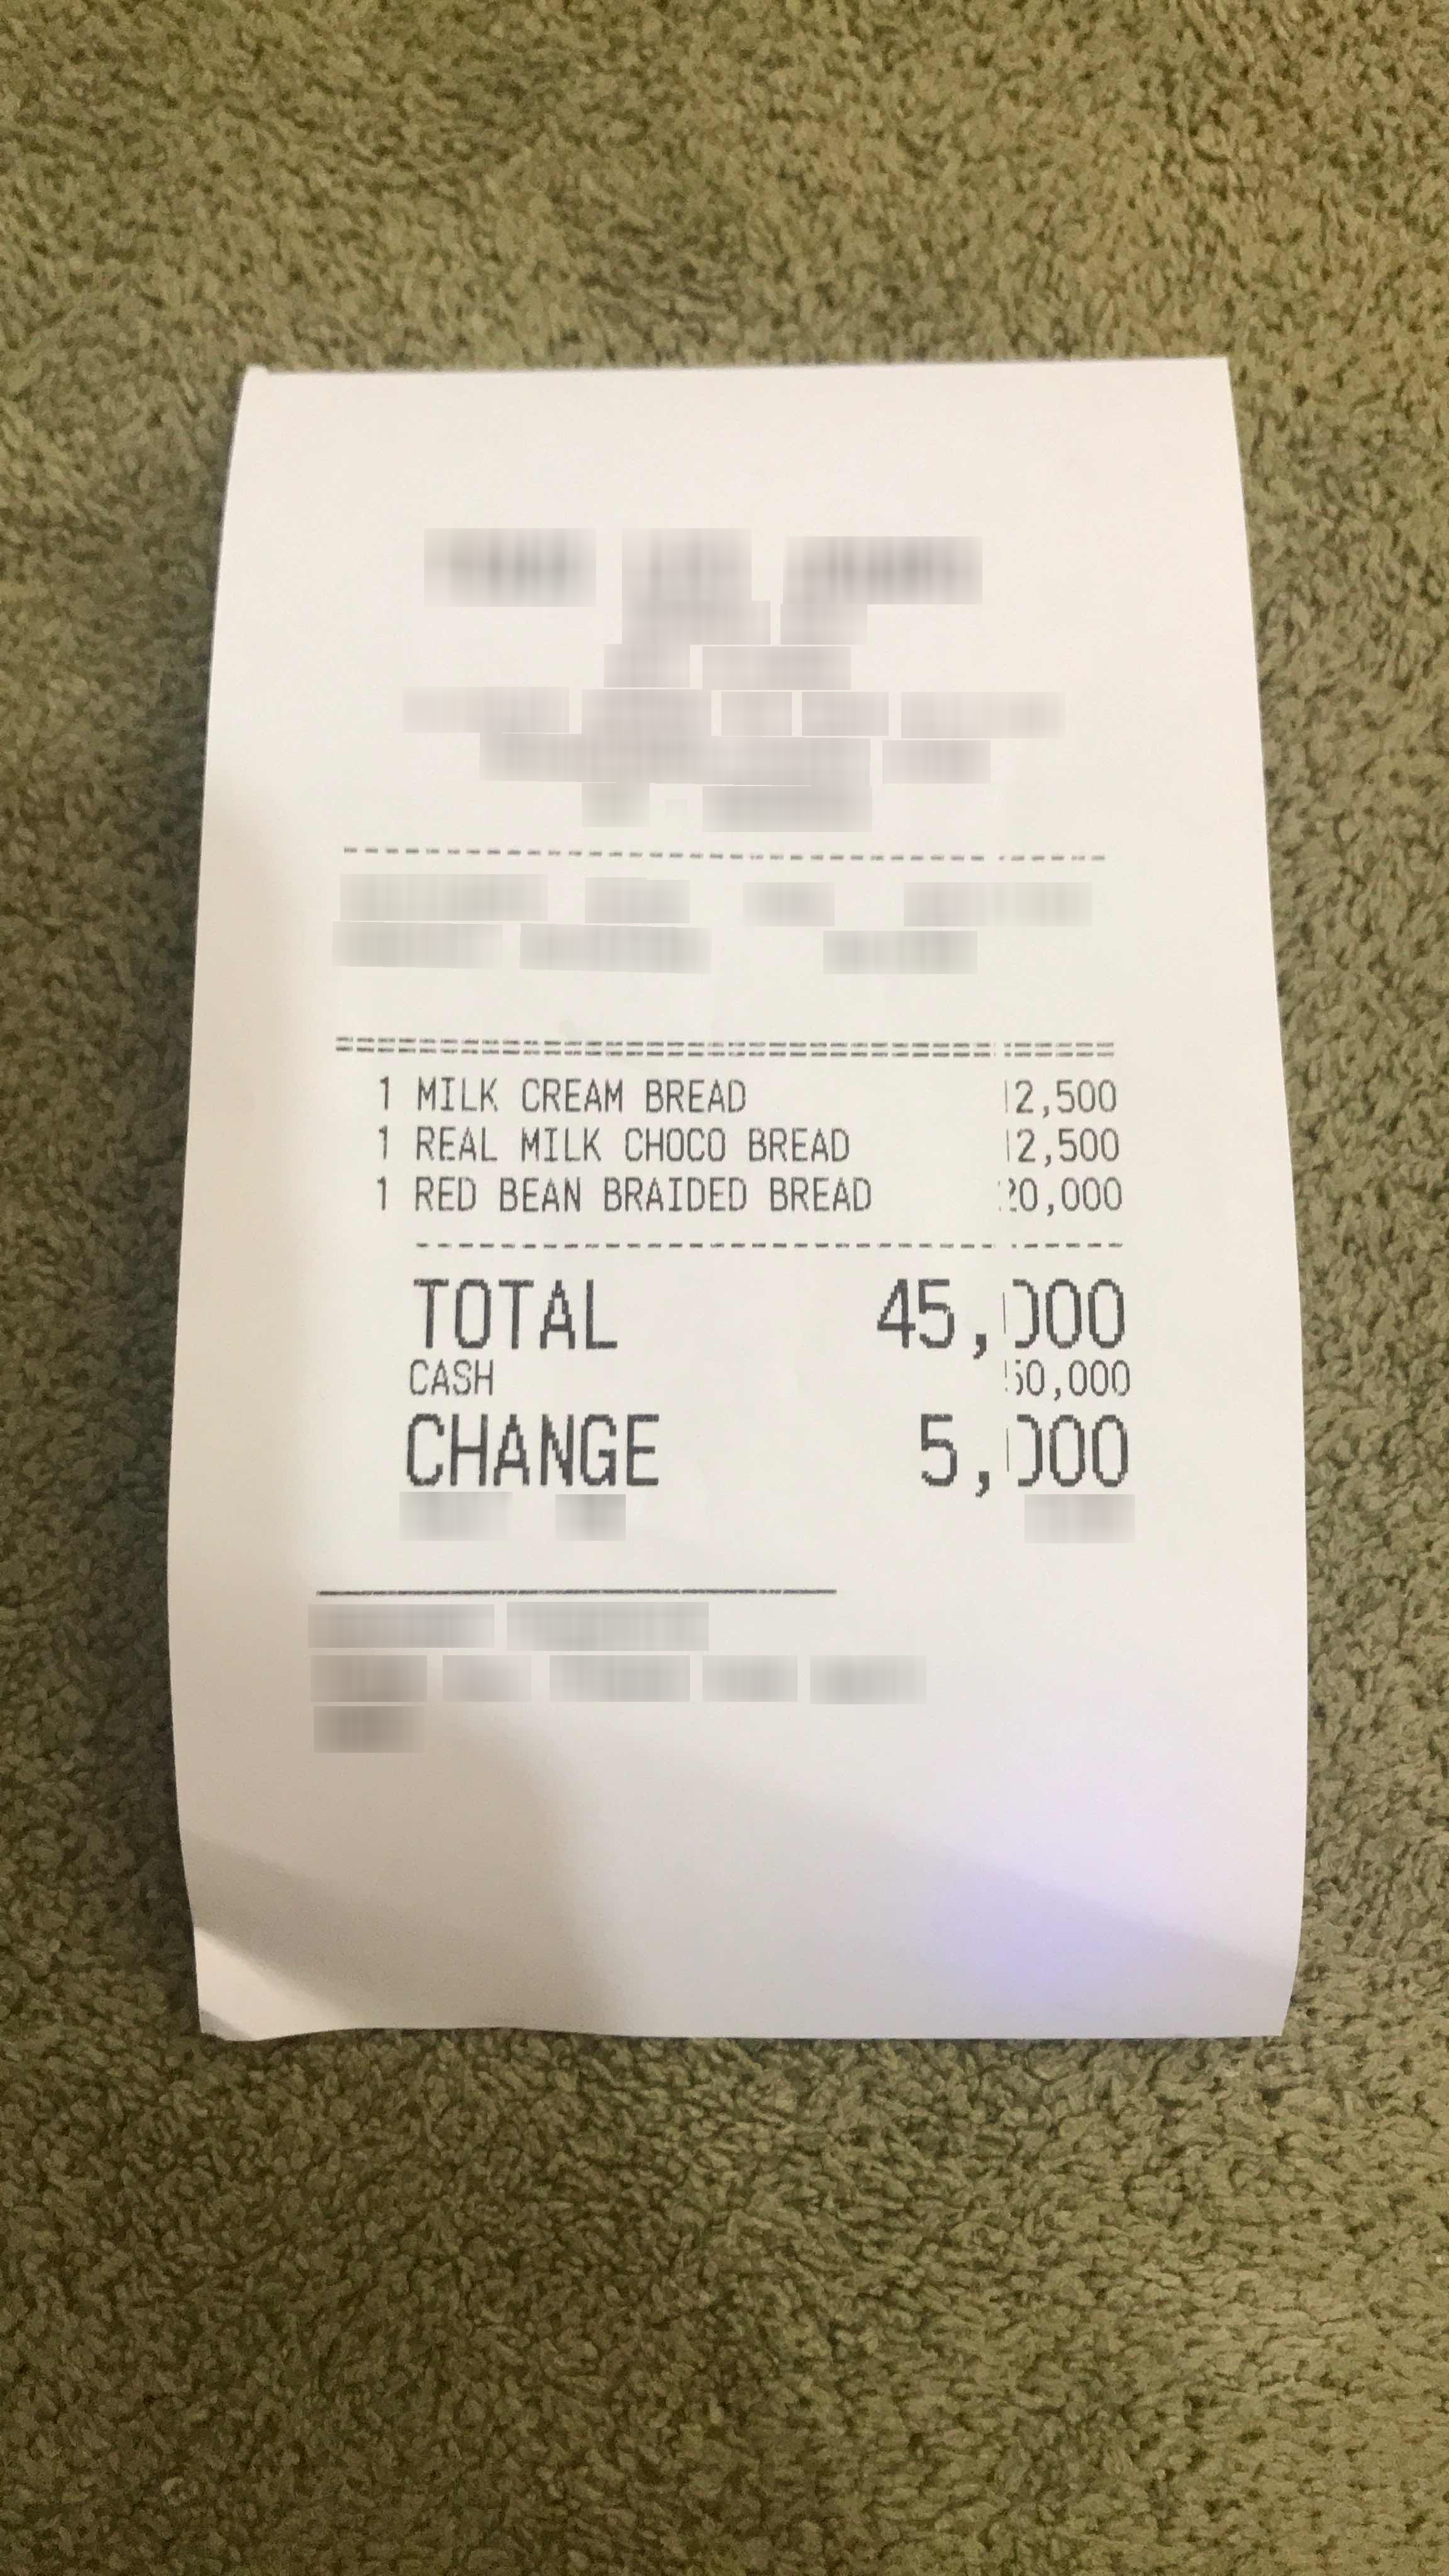
Number of items: 3
Total: 45,000
OCR text regions:
text: 1
text: MILK
text: CREAM
text: BREAD
text: 12,500
text: 1
text: REAL
text: MILK
text: CHOCO
text: BREAD
text: 12,500
text: 1
text: RED
text: BEAN
text: BRAIDED
text: BREAD
text: 20,000
text: TOTAL
text: 45,000
text: CASH
text: 50,000
text: CHANGE
text: 5,000